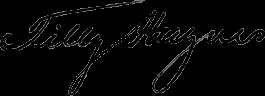
Signature of: tilly haynes